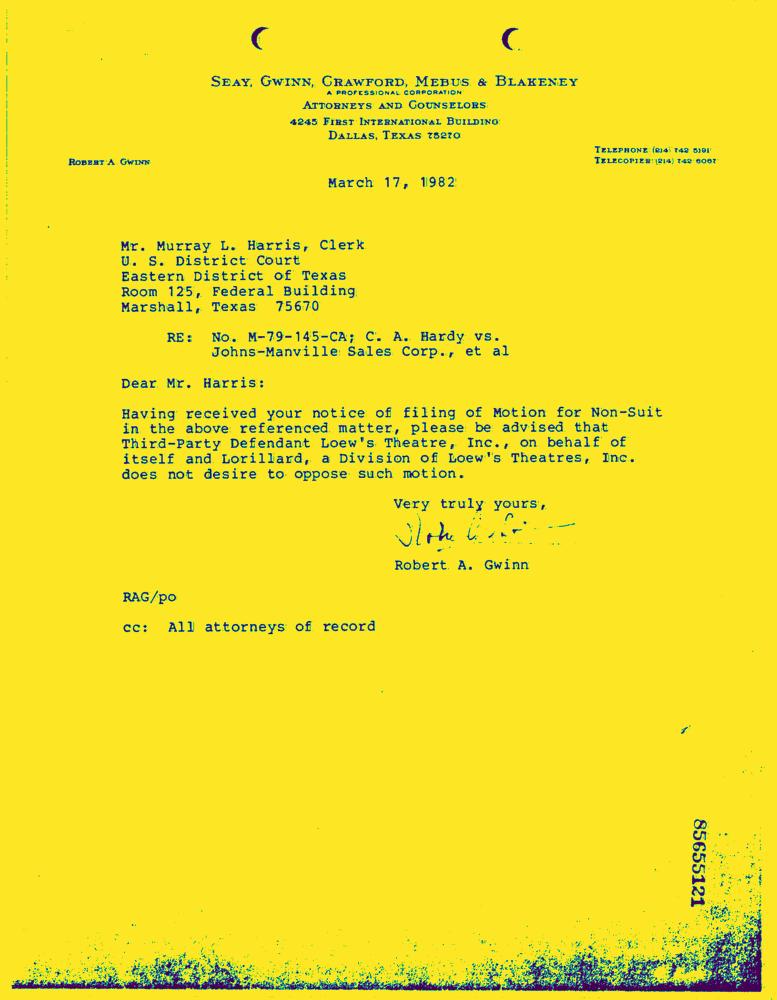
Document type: Letter-Doc